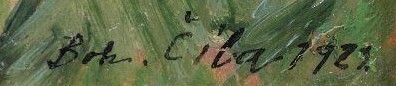
Signature of: bohumír číla